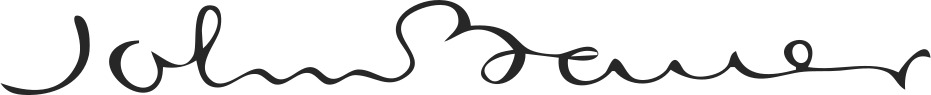
Signature of: john bauer